Patient: Male, age 75
A 75-year-old white male, weighing 65 kg, presented to our center with complaints of a 3-months history of fatigue, evening rise in body temperature, night sweats, unexplained weight loss of 5 kg, worsening dyspnea, cough and mucopurulent sputum. He was a current smoker (30 pack/years) and worked in a stone quarry up to 12 years before; he had a history of chronic catarrhal bronchitis, benign prostatic hypertrophy and an intestinal polypectomy. He denied performing spirometry and taking systemic or inhaled corticosteroids; a chest x-ray of 3 years before showed rarefaction of bronchovascular tree.
On examination, he was afebrile and reduced vesicular murmur and widespread rhonchi were heard on auscultation of the chest. Remainder of the physical examination was unremarkable.
Blood tests showed neutrophilic leukocytosis (white blood cells 16500/mL, 70% neutrophils), mild anemia (hemoglobin 11,4 g/dl), moderate increase in serum inflammatory markers (erythrocyte sedimentation rate 72 mm/h, C-reactive protein 20 mg/l). Plasma immunoglobulin, liver and renal function were in the normal range and HIV antibody testing was negative.
A spirometry test was performed, revealing a severe obstructive ventilation defect, post b2 agonist Forced Vital Capacity of 72% and Forced Expiratory Volume in one second of 46% predicted. The chest X-ray showed, bilaterally in the apical and subclavian regions, sclerosis and multiple nodules with cavitations (Fig. 1). The chest high resolution computed tomography (HRCT) was reported as following: "Multiple nodular opacities are recognized in the upper lobes, in the apical segments of the lower lobes and in subpleural location; small and regular central cavitations are there in some of these lesions. Multiple focal points of "tree in bud" and bronchiectasis, with prevalent cystic type, in both lung apices are also present. No significant mediastinal lymphadenopathy. These findings are consistent with chronic TB" (Fig. 2).
Three sputum samples on three different days were collected and submitted for the search of Mycobacteria spp. Specimen were digested and decontaminated according to Kubica procedure; sputum smears for acid-fast bacilli examination using Kinyoun staining and culture on solid (Lowenstein-Jensen) and liquid medium (Mycobacteria Growth Indicator Tube) were then prepared. The microscopic examination showed filamentous, slim, branched (mycelium and hyphae), blue-to-fuchsia colored (acid-alcohol variable) elements (Fig. 3). Nocardia spp. was suspected and confirmed by Gram staining (not shown) and blood agar culture (Fig. 4). Culture on Lowenstein-Jensen medium is showed in Fig. 5. All the previous exams were negative for M. tuberculosis.
Genotypic identification was performed by amplification and sequencing of a DNA fragment coding a rRNA 16S (Applied Biosystem, USA). Sequences were compared with the reference ones present in the GenBank database through BLAST and Nocardia cyriacigeorgica with 100% identity was identified.
Minimal inhibitory concentrations were determined on Mueller Hinton Agar following a 24 h incubation at 37  C (Etest, BioMerieux). Results were revised and interpreted according to CLSI criteria: amikacin 0.25 mug/mL; amoxicillin plus clavulanic acid (8 mug/mL); ceftriaxone (1 mug/mL); cefepime (2 mug/mL); ciprofloxacin (4 mug/mL); clarythromycin (4 mug/mL); imipenem (0.38 mug/mL); linezolid (0.50 mug/mL); tobramycin (0.047 mug/mL); trimethoprim plus sulfonamide (0.006 mug/mL).
Patient was then started on trimethoprim-sulfamethoxazole (160/800 one tablet twice per day) for 6 months. Following this, a rapid improvement of symptoms, regression of the purulent sputum and of the neutrophilic leukocytosis had been achieved. A second chest radiograph was performed 2 months later, showing an improvement of radiological findings too. A spirometry test was then repeated, confirming the suspect of COPD; specific therapy was started.
The patient gave an informed consent for the case report.
Keywords: chronic obstructive pulmonary disease, copd, chronic obstructive pulmonary disease, high resolution computed tomography, hrct, human immunodeficiency virus, hiv, opportunistic infections, pulmonary nocardiosis, pn, pulmonary nocardiosis, tuberculosis, tuberculosis, tb, trimethoprim-sulfamethoxazole, tmp-smx
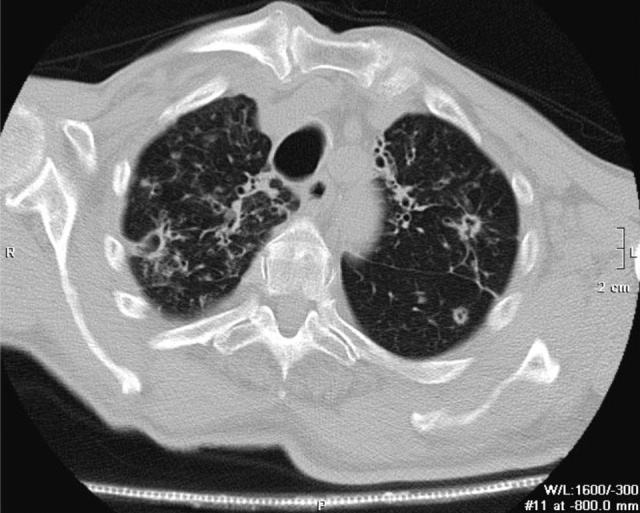
Image caption: Chest HRCT scan showing multiple nodular lesions with cavitations in upper lung zone bilaterally.